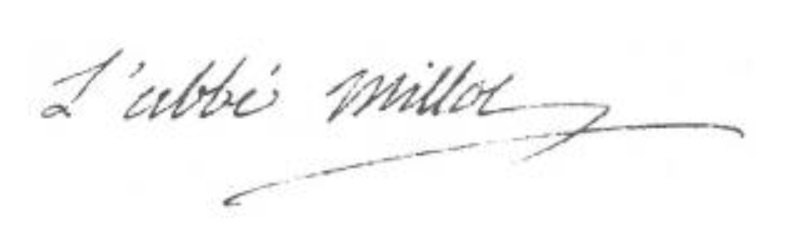
Signature of: claude françois xavier millot